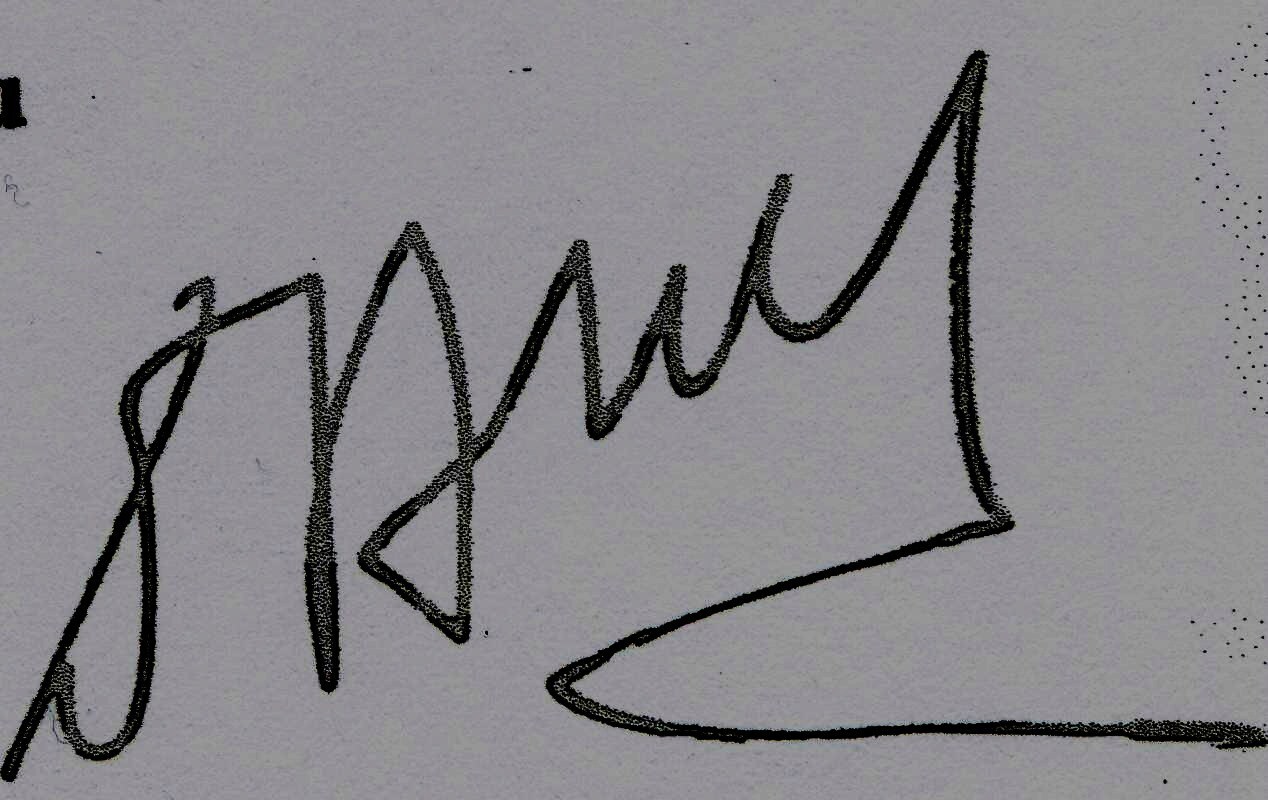
Signature of: djamal amrani